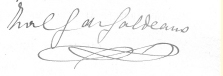
Signature of: zoel garcía de galdeano